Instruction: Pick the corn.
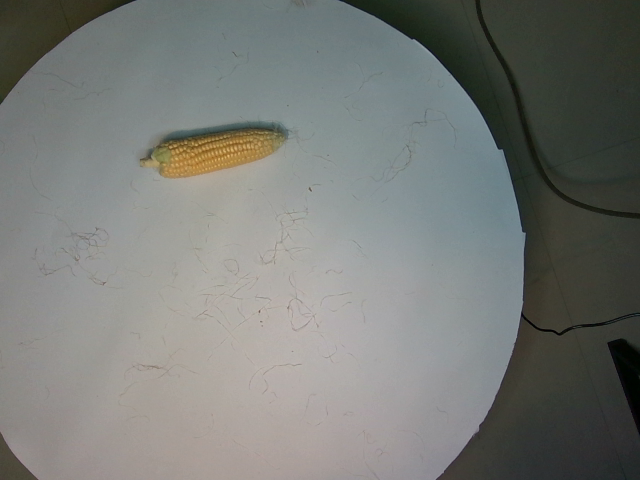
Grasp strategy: vertical